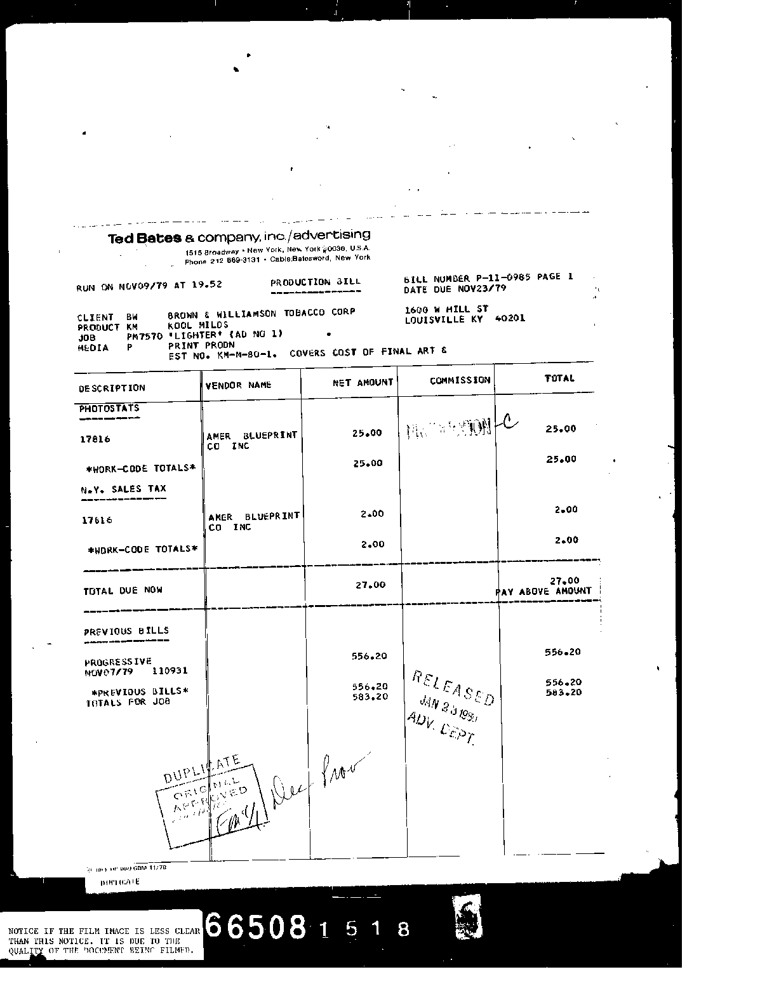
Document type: Invoice